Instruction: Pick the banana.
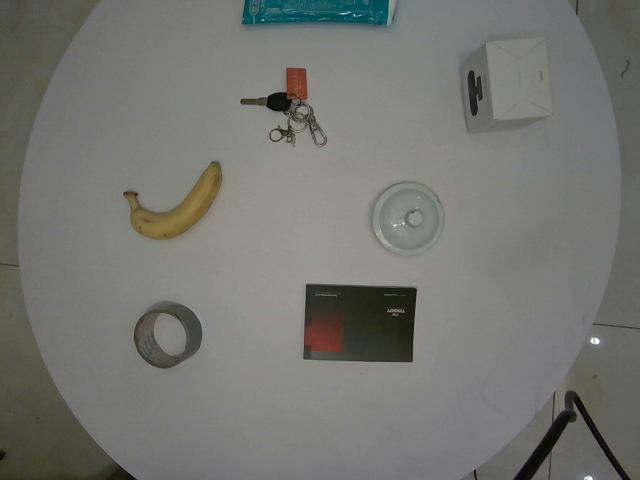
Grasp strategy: vertical